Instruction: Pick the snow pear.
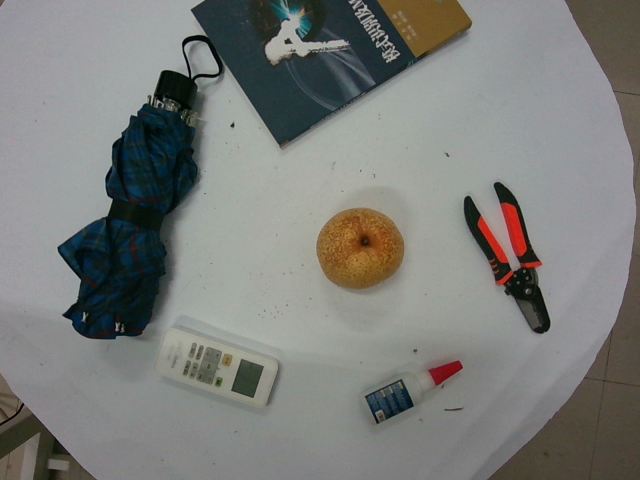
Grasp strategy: vertical